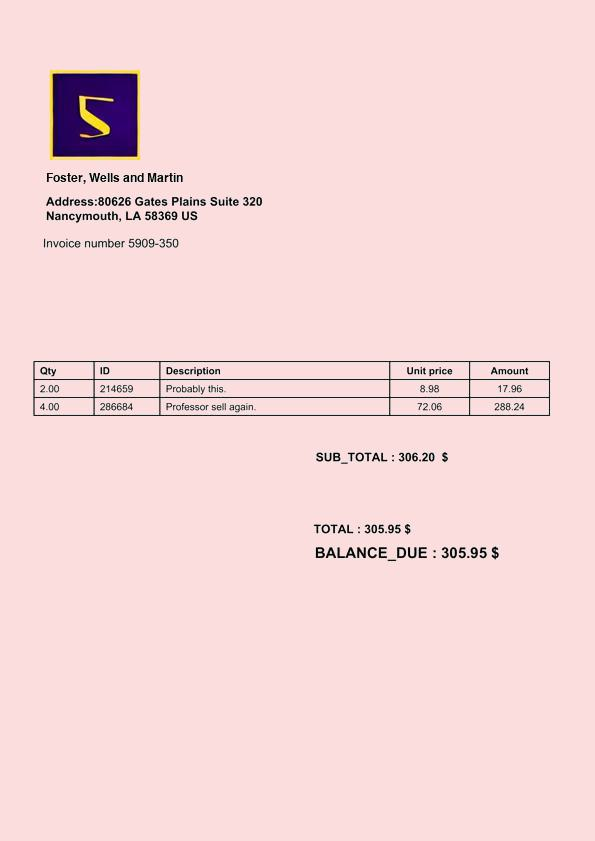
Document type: Invoice